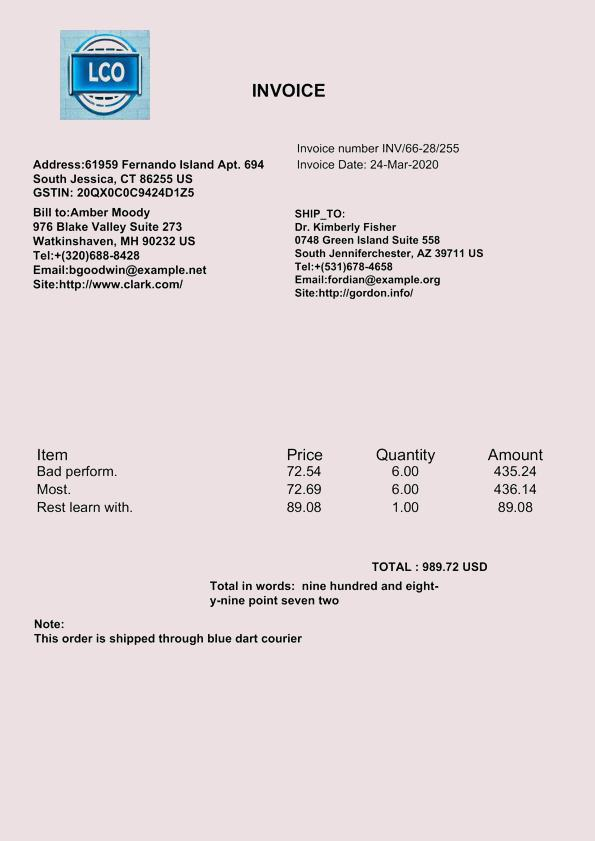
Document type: Invoice